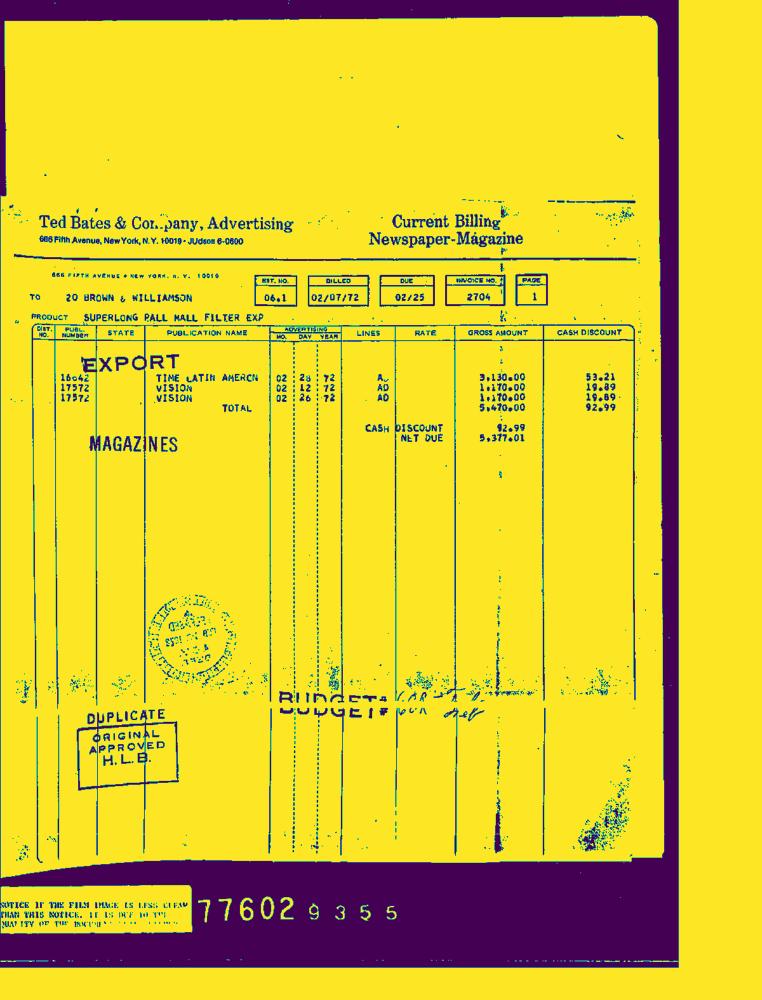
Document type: Invoice-Doc